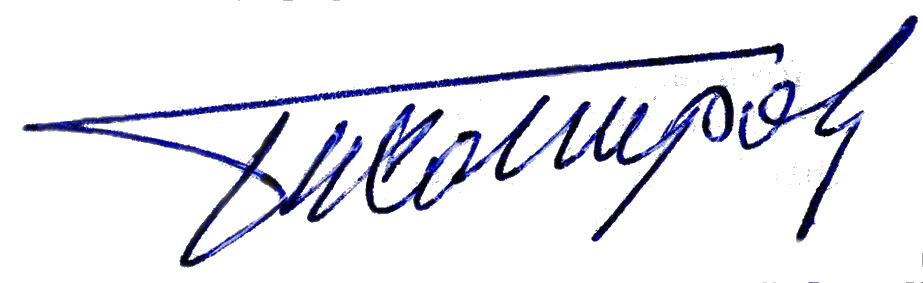
Signature of: anatoly tikhomirov